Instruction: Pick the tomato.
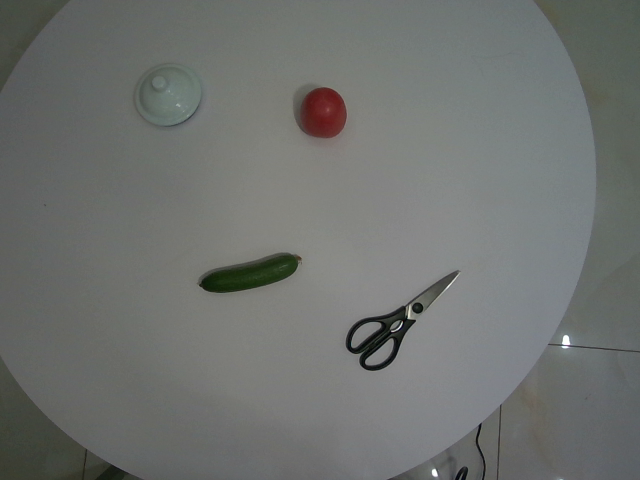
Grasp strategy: vertical